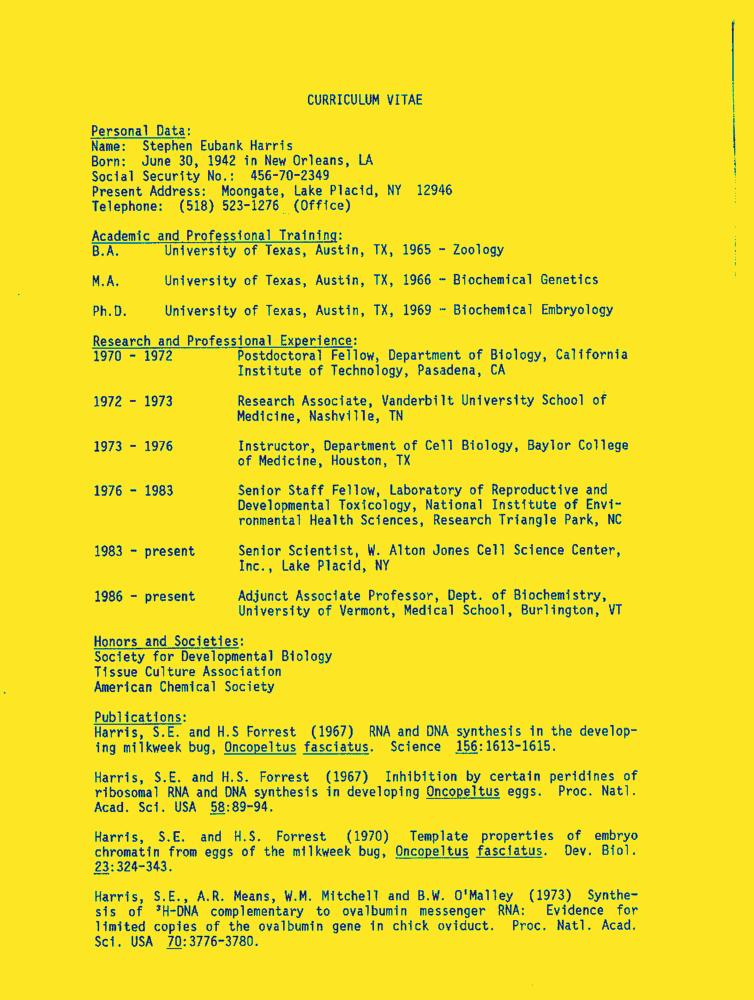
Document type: Resume-Doc